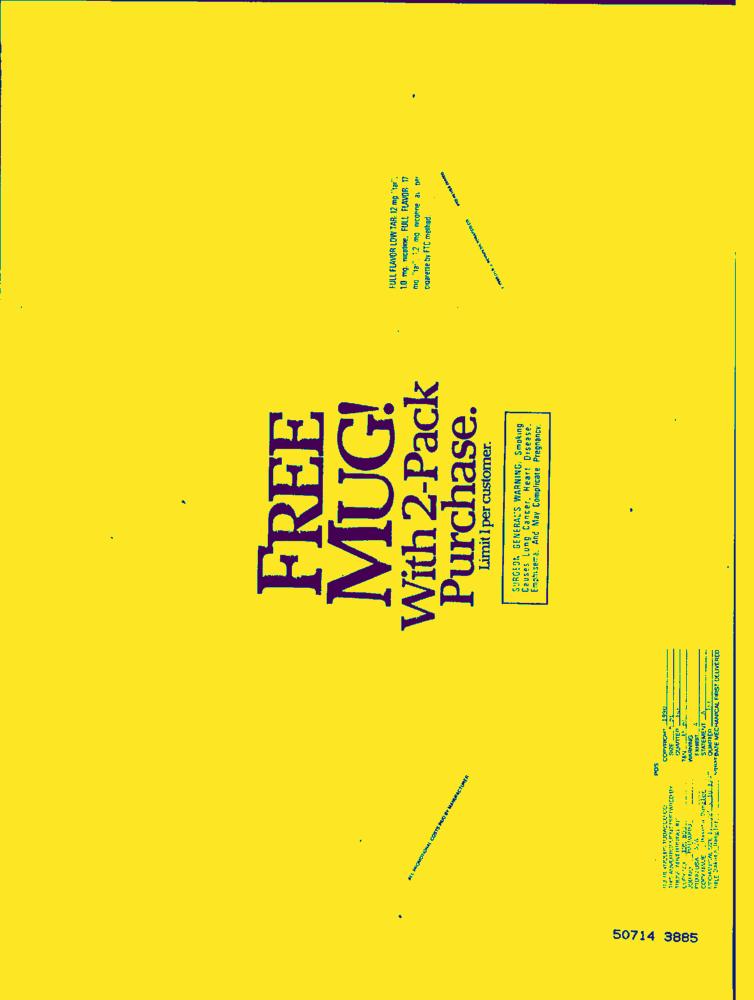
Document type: AD